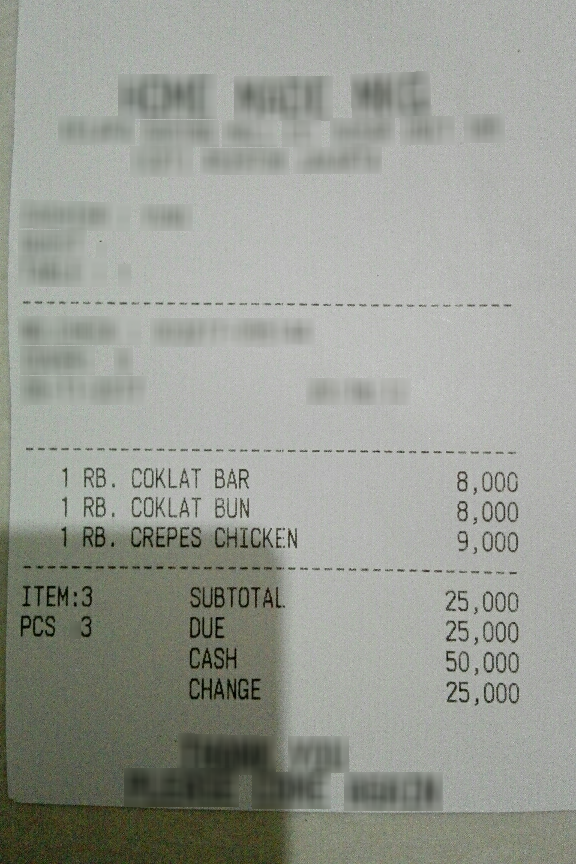
Number of items: 3
Subtotal: 25,000
Total: 25,000
OCR text regions:
text: DUE
text: 25,000
text: CASH
text: 50,000
text: CHANGE
text: 25,000
text: ITEM:
text: 3
text: PCS
text: 3
text: SUBTOTAL
text: 25,000
text: 1
text: RB.
text: COKLAT
text: BAR
text: 8,000
text: 1
text: RB.
text: COKLAT
text: BUN
text: 8,000
text: 1
text: RB.
text: CREPES
text: CHICKEN
text: 9,000